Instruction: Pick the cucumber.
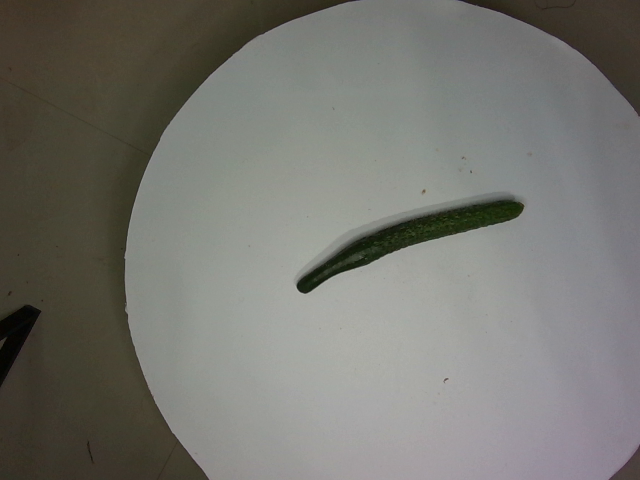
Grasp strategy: vertical